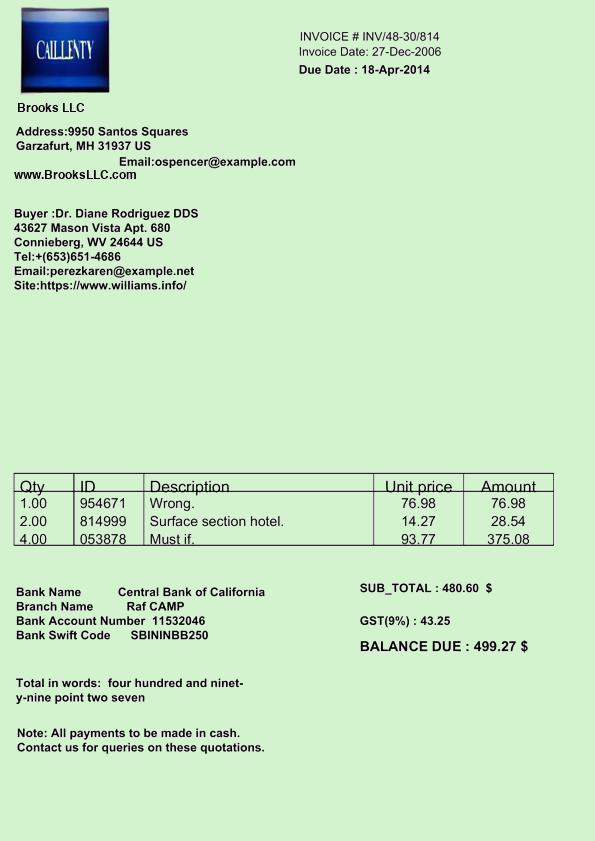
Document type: Invoice